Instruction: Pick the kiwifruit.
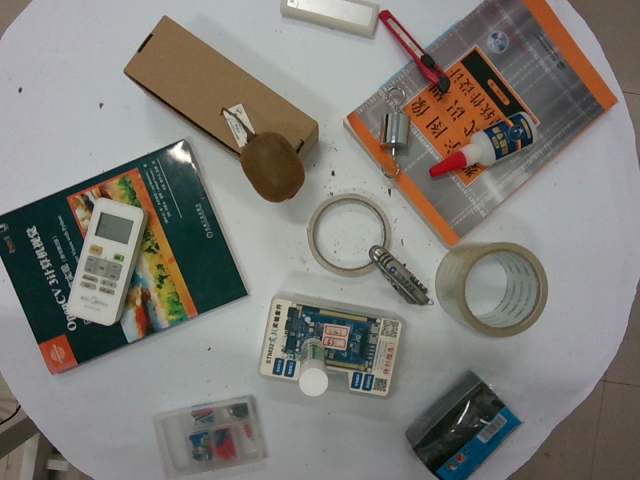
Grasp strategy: vertical